Question: How does the patient history play a role?
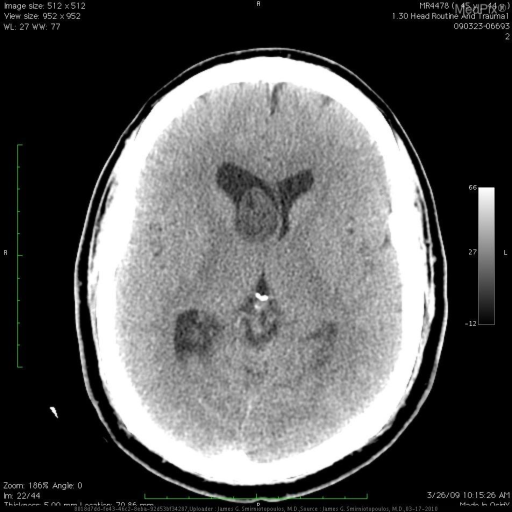
Answer: The patient's history of 44 yo man with headaches is key in understanding the case.